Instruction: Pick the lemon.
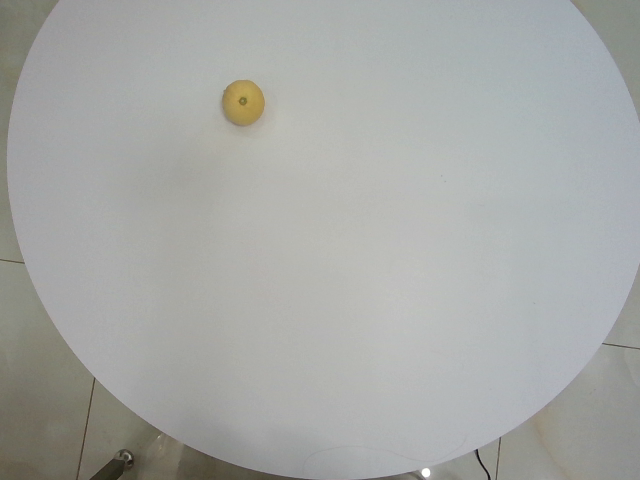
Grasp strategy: vertical